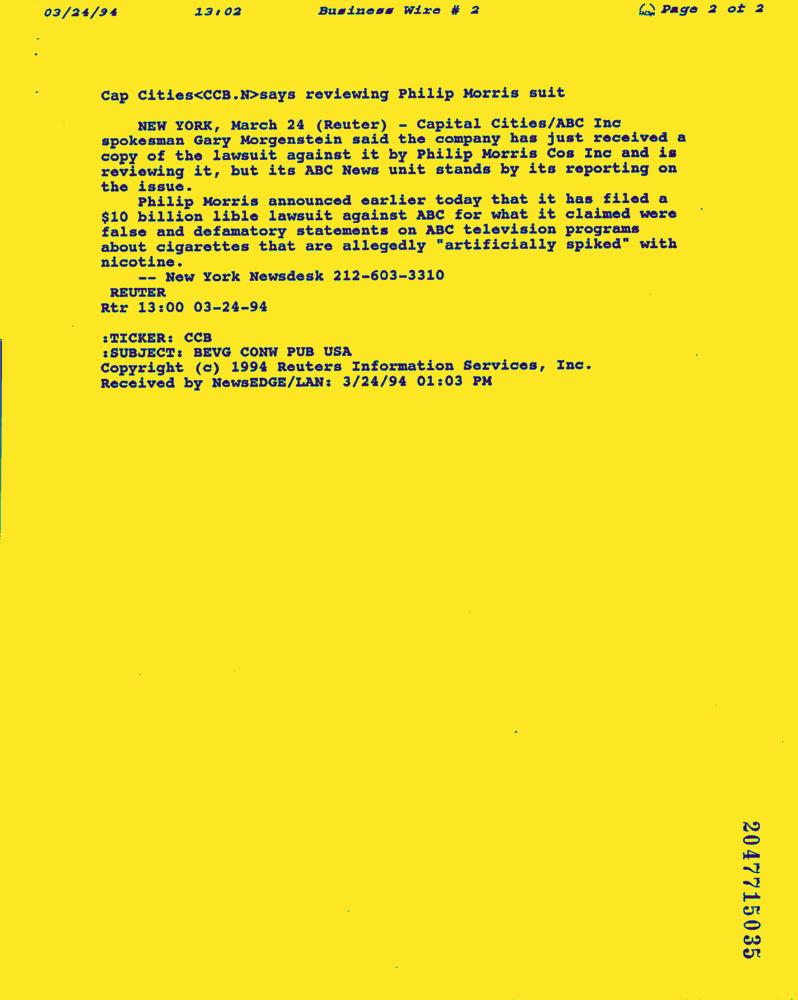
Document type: News-Article